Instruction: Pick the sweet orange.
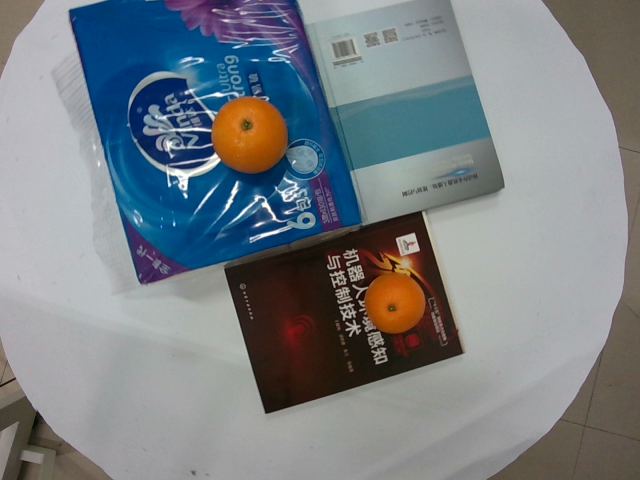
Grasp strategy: vertical